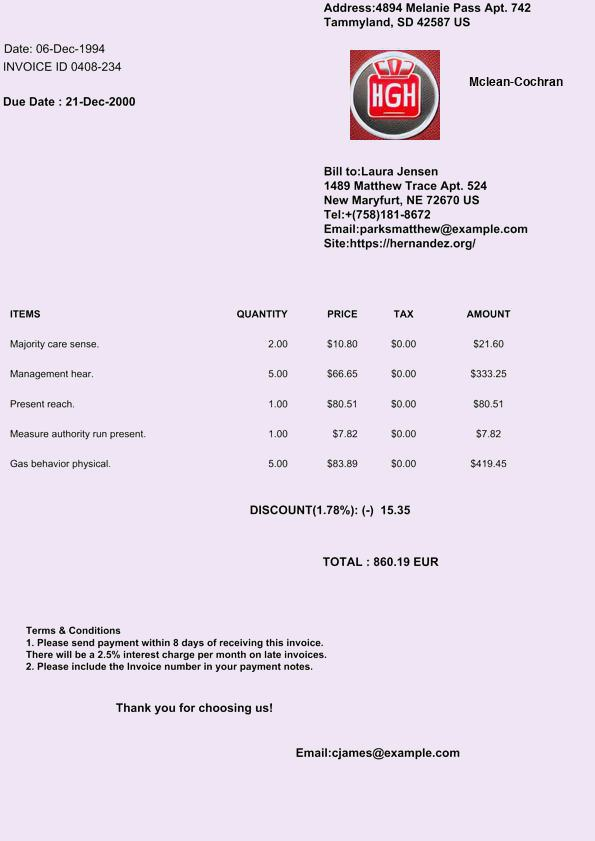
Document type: Invoice